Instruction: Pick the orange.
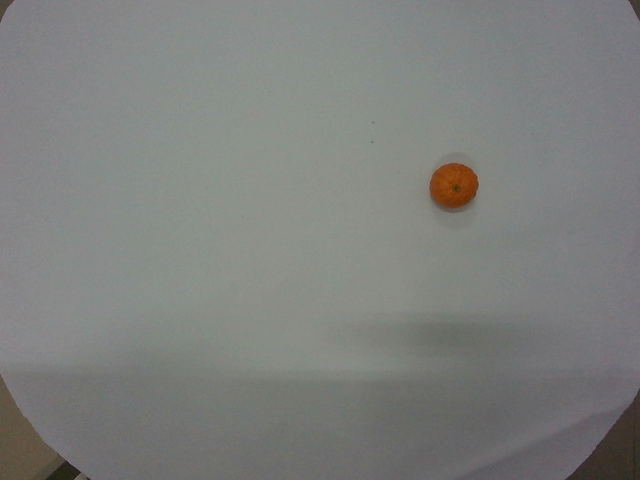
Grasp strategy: vertical